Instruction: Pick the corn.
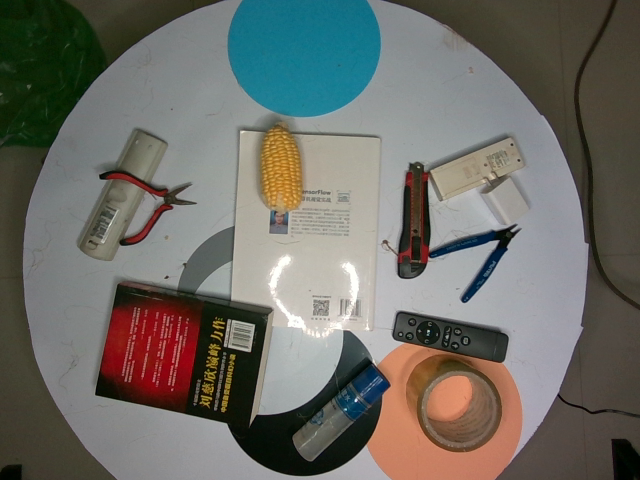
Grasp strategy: vertical